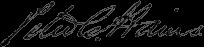
Signature of: peter conover hains